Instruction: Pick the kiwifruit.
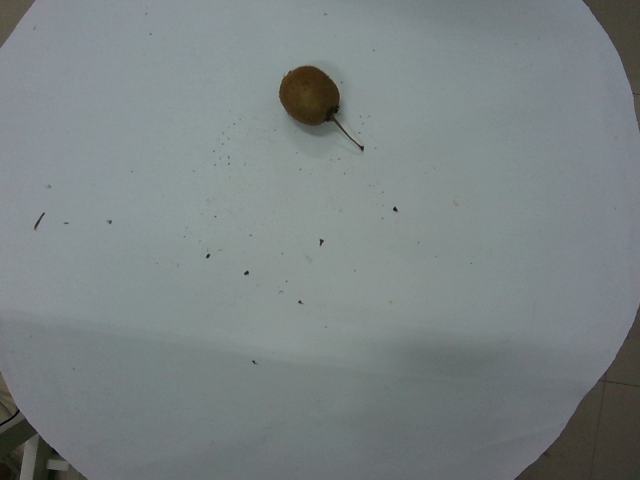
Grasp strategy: vertical